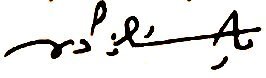
Signature of: allahshukur pashazadeh